Question: In what way does the history help explain the case?
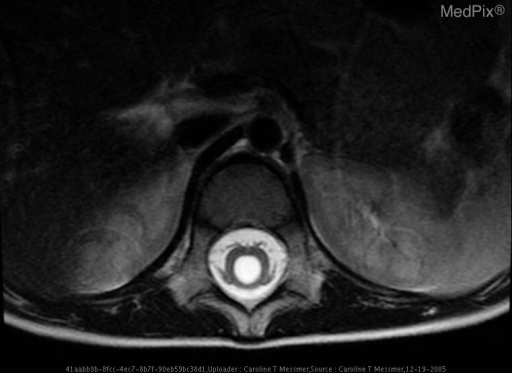
Answer: The patient's history of Pt is a 10 y/o bright male with a h/o developmental tremor and some degree of gait asymmetry/ right toe flat walking with a short h/o new onset severe headache with associated loss of balance leading to fall, no LOC.  Previous hx unknown. is key in understanding the case.